Can you pull out the amount in words, numerical amount, payee's name, date of the cheque, and the bank's name from the image?
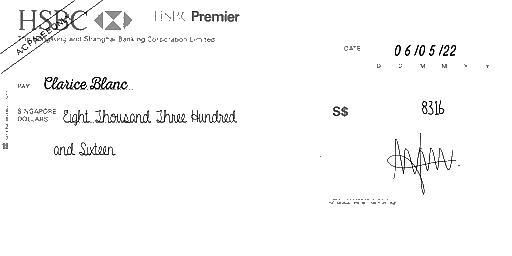
amt_in_words: Eight Thousand Three Hundred and Sixteen
amt_in_figures: 8316
payee_name: Clarice Blanc
bank_name: HSBC
cheque_date: 06/05/22